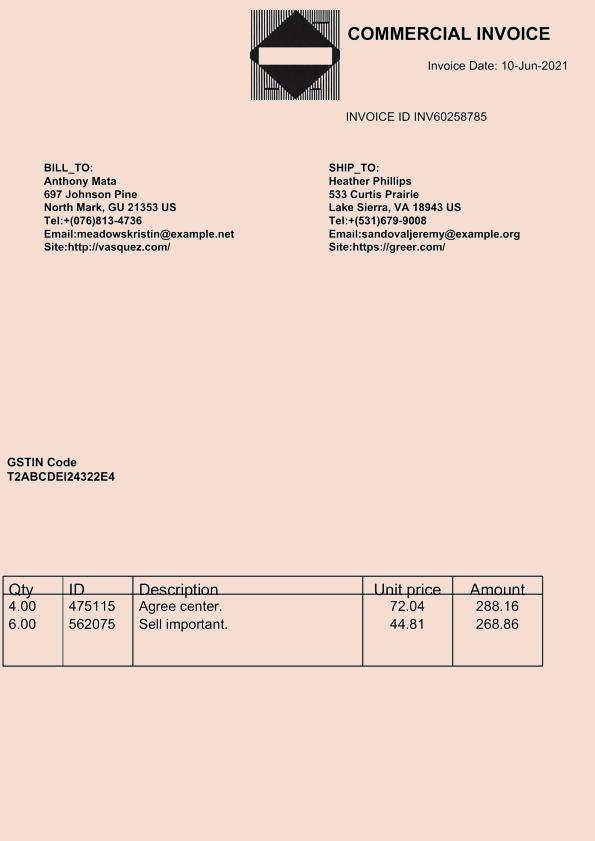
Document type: Invoice